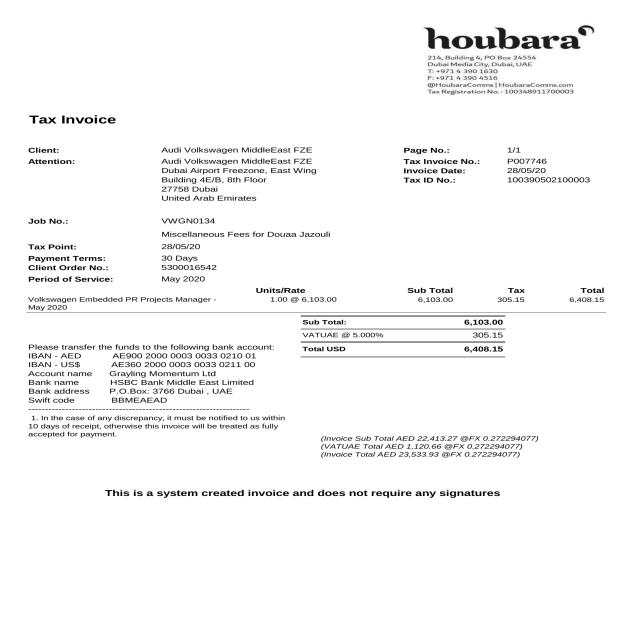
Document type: Invoice